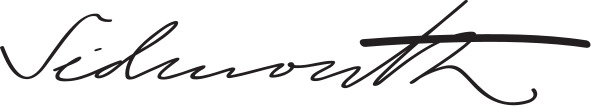
Signature of: henry addington 1st viscount sidmouth